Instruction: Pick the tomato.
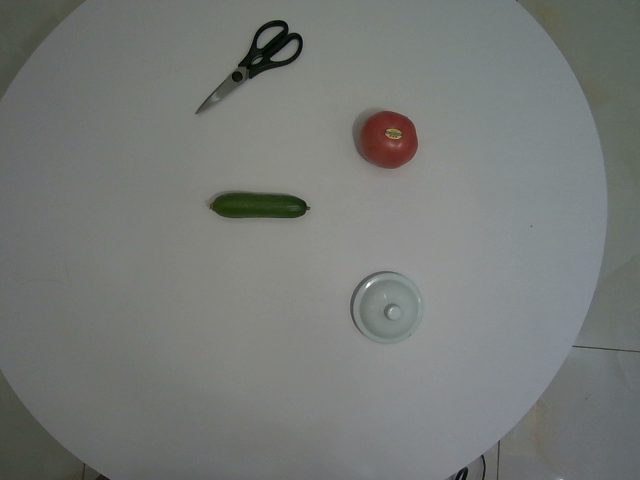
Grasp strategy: vertical